Question: What is the suspected problem?
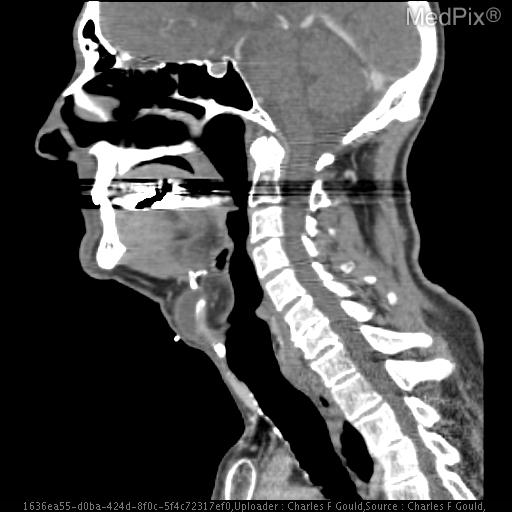
Answer: The findings suggest Well-defined hypodense lesion along the right paramidline anterior neck at the level of the thyroid cartilage and imbedded within the strap muscles.  It has internal fluid attenuation.  No nodular focus or calcification is demonstrated.  This lesion measures 2.8cm transverse by 2.2cm AP.. Well-defined hypodense lesion with internal fluid attenuation along the right paramidline anterior neck at the level of the thryoid cartilage.  No associated nodular focus or calcification.. The patient might have a history of 65 year-old man with a firm neck mass for three months..